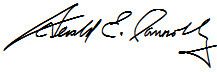
Signature of: gerry connolly